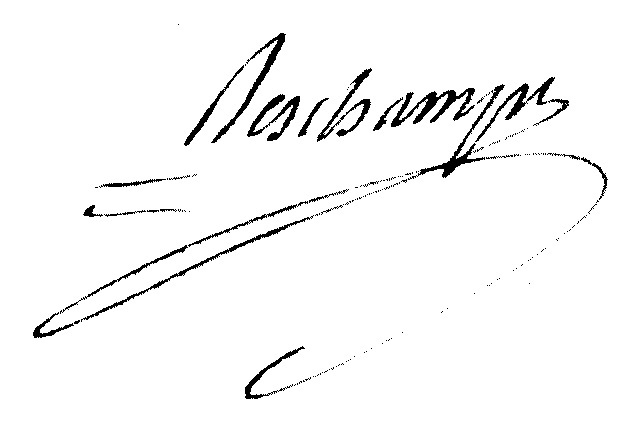
Signature of: pierre suzanne deschamps